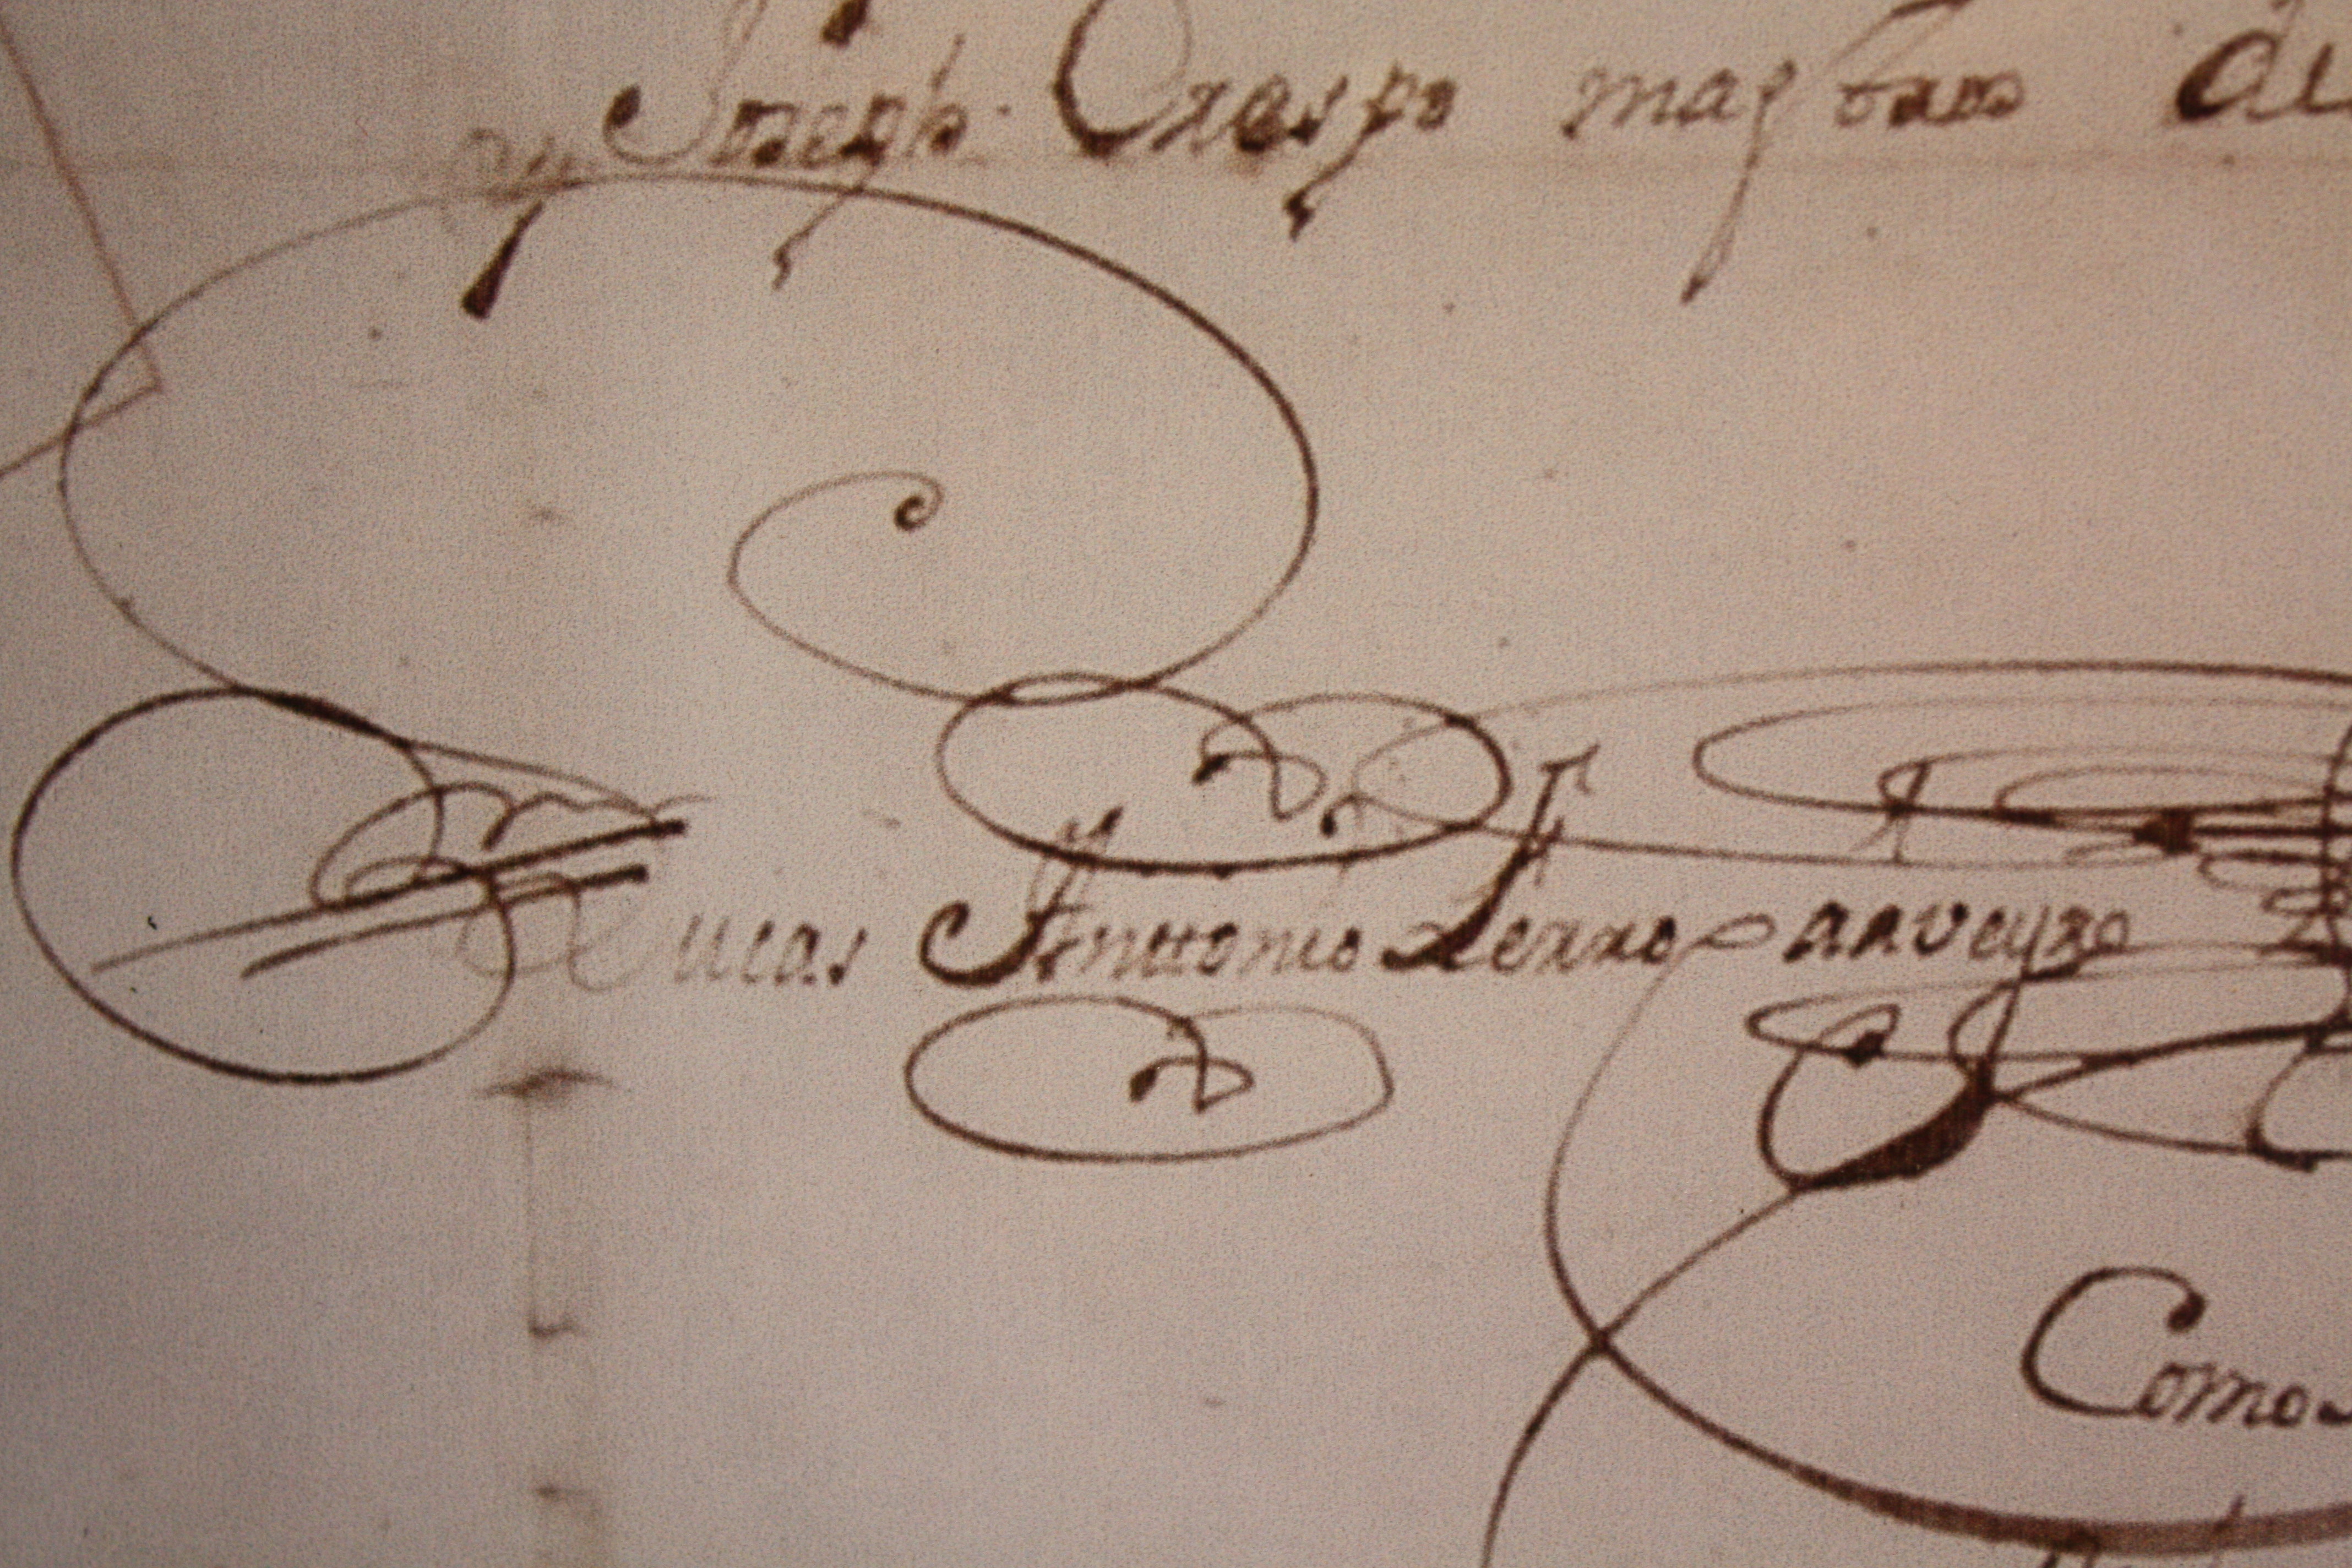
Signature of: lucas ferro caaveiro